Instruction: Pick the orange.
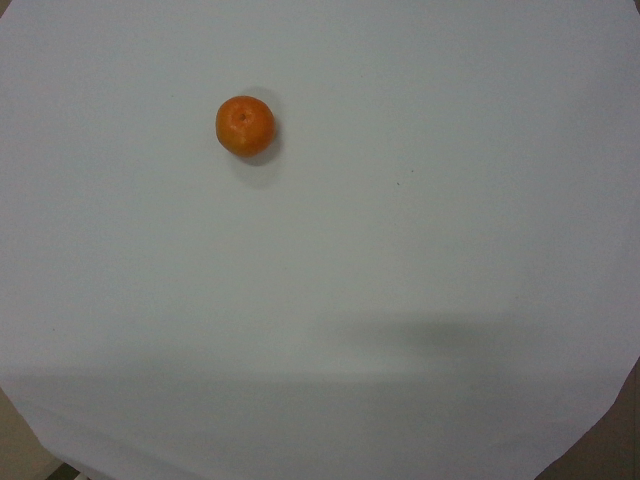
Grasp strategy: vertical